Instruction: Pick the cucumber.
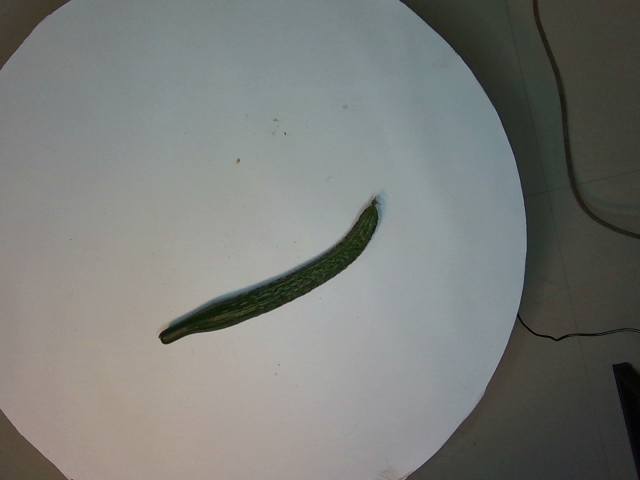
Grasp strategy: vertical